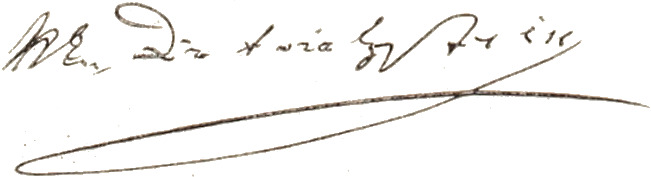
Signature of: moritz joseph johann von dietrichstein